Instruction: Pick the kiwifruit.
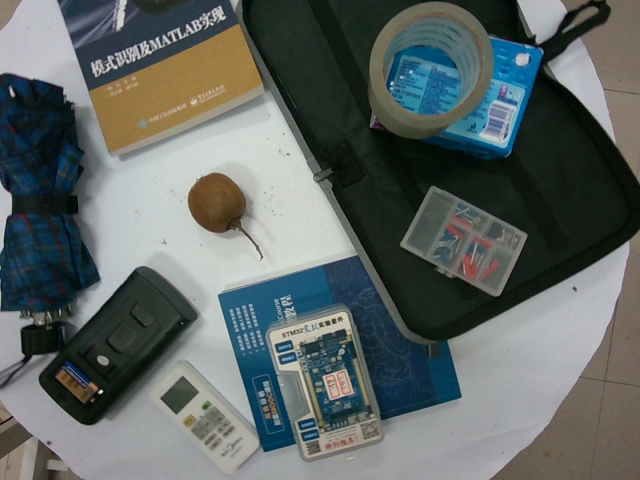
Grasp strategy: vertical